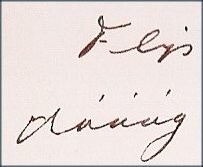
Signature of: philip slier